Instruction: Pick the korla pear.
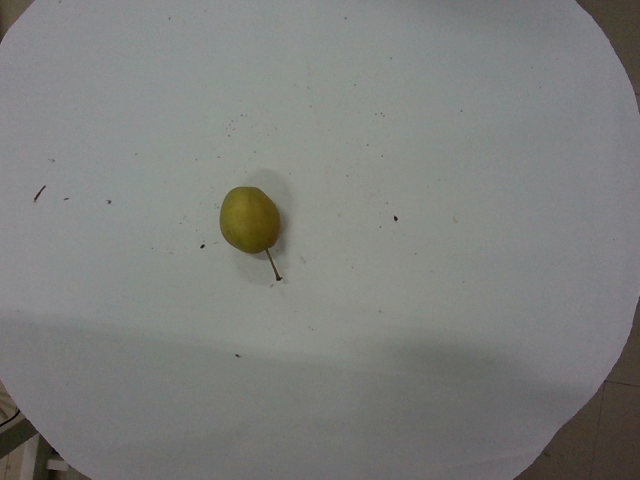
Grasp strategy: vertical